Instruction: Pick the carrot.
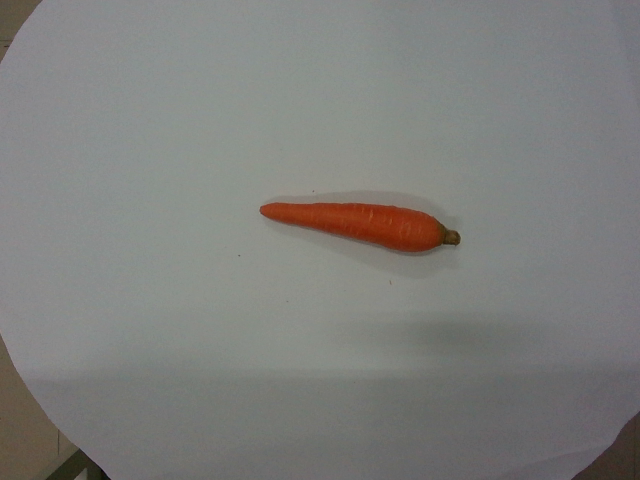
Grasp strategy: vertical